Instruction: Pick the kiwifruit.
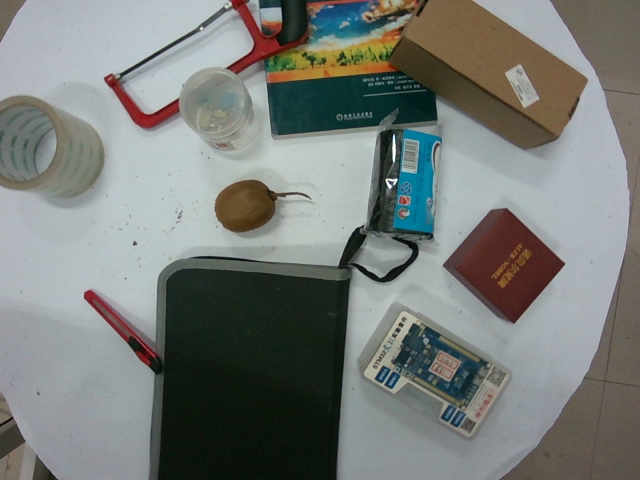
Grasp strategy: vertical